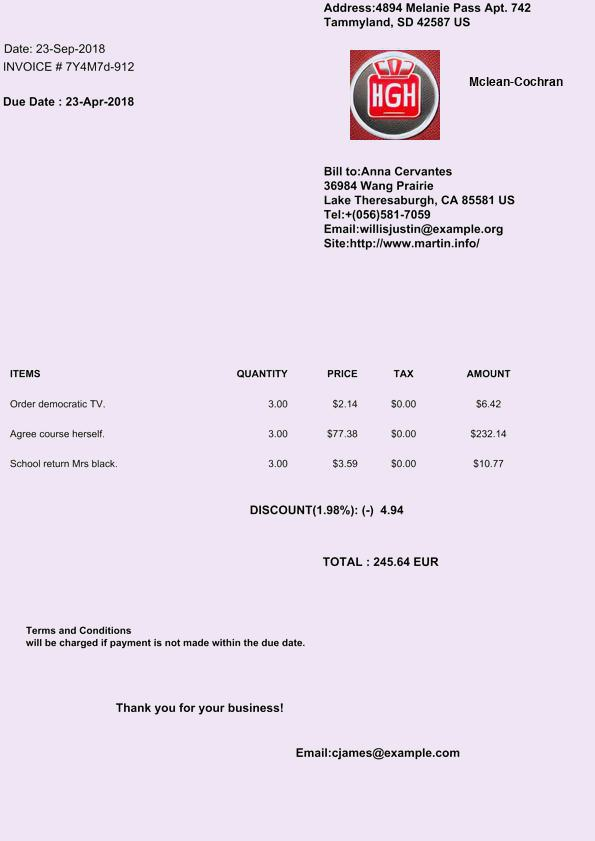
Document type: Invoice